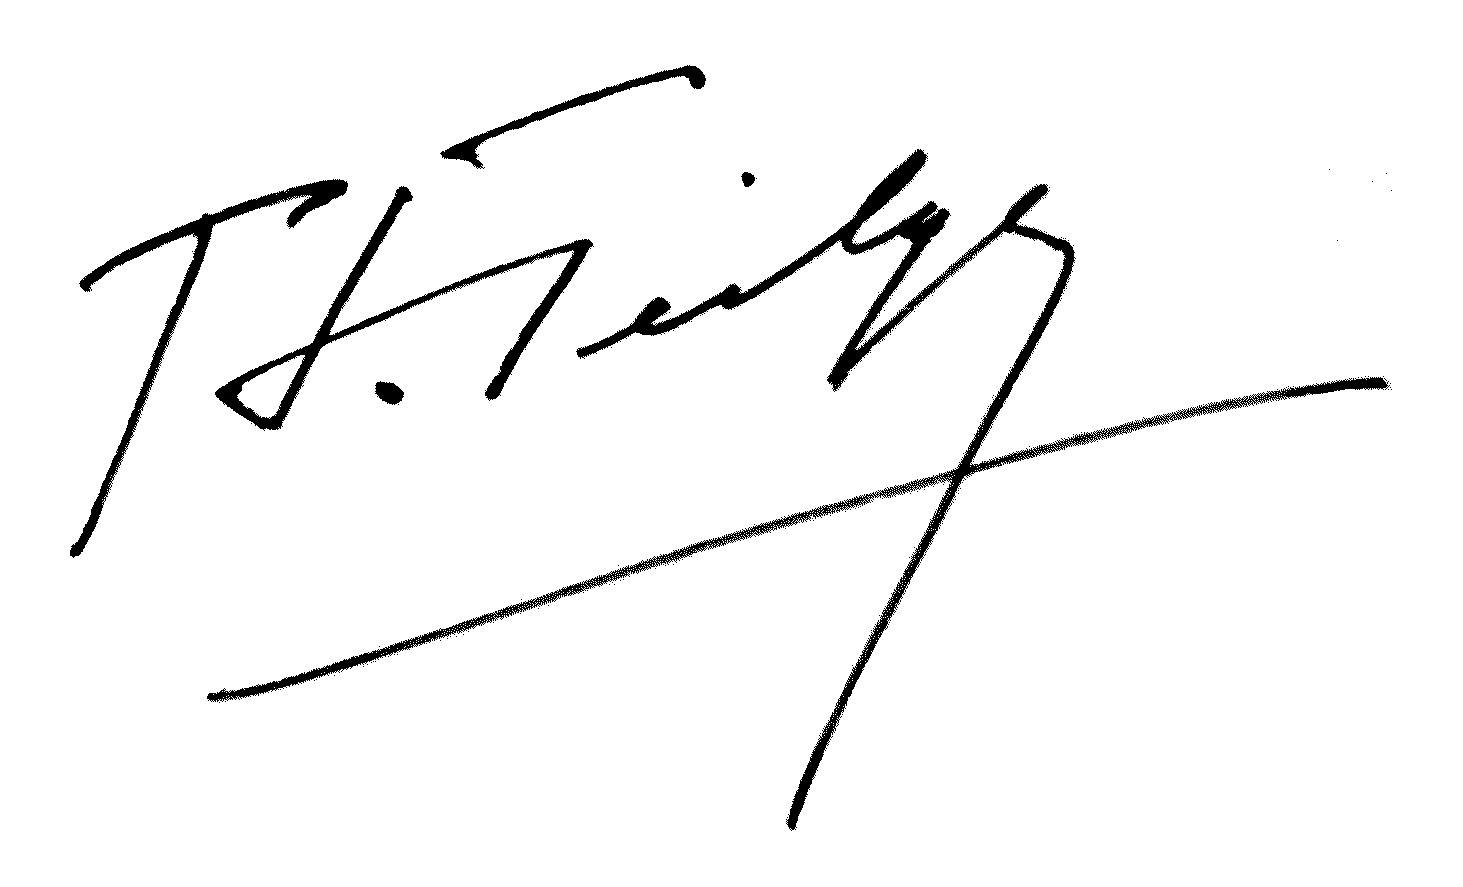
Signature of: pierre henri teitgen